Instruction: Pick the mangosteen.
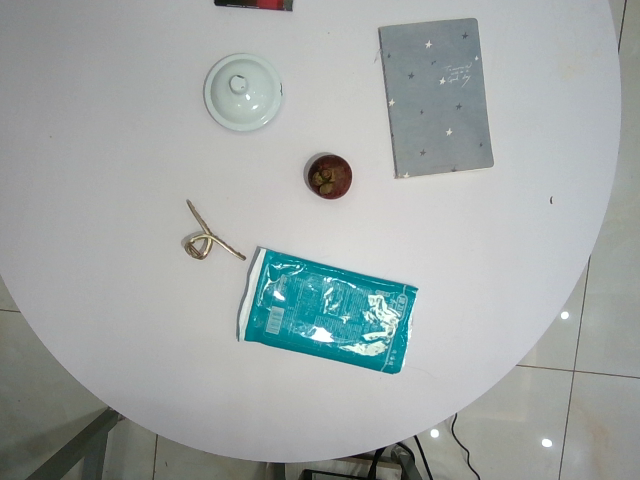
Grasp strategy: vertical